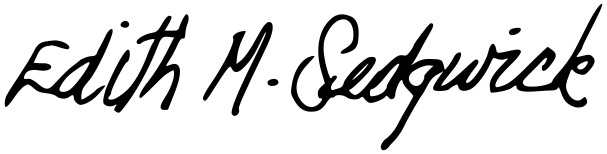
Signature of: edie sedgwick